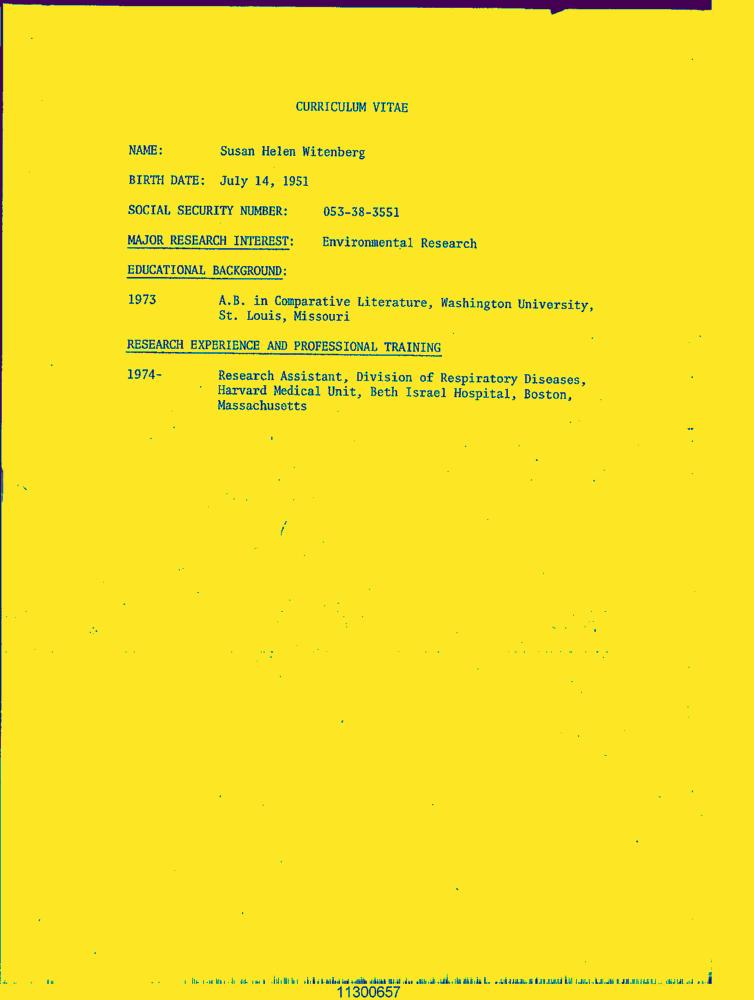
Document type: Resume-Doc